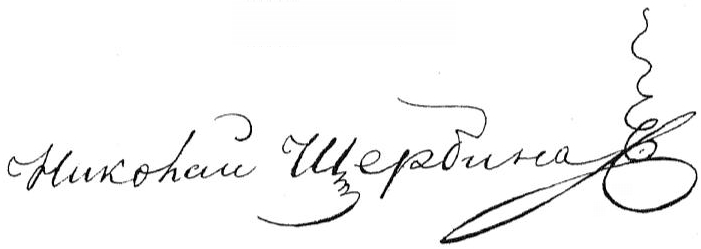
Signature of: nikolay sherbina